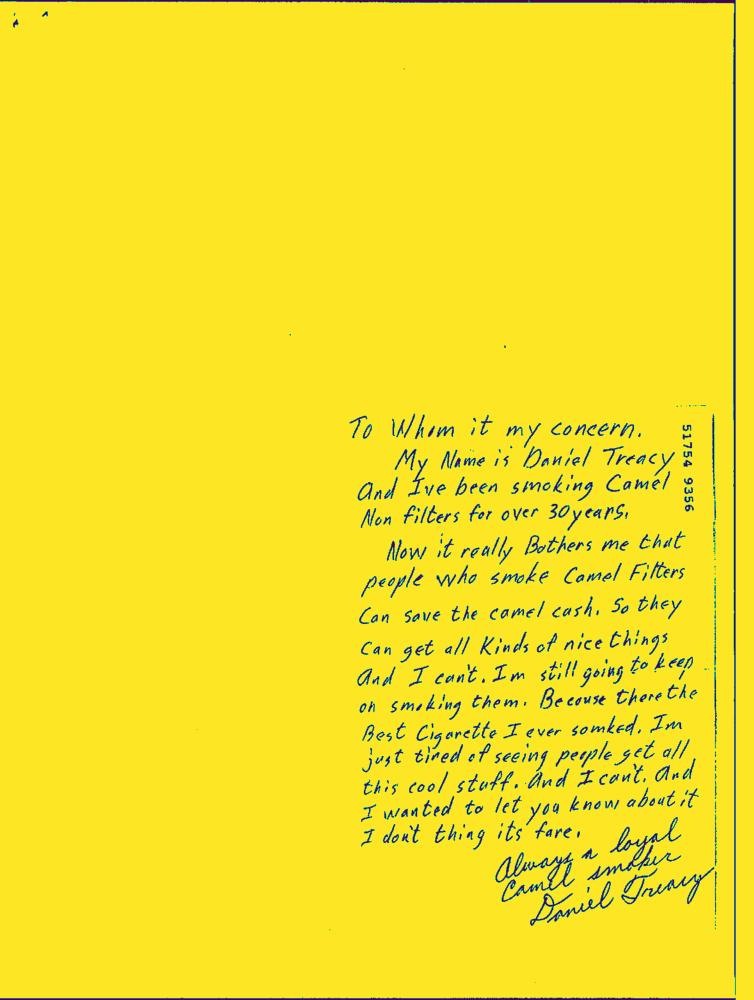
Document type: Hand-Written